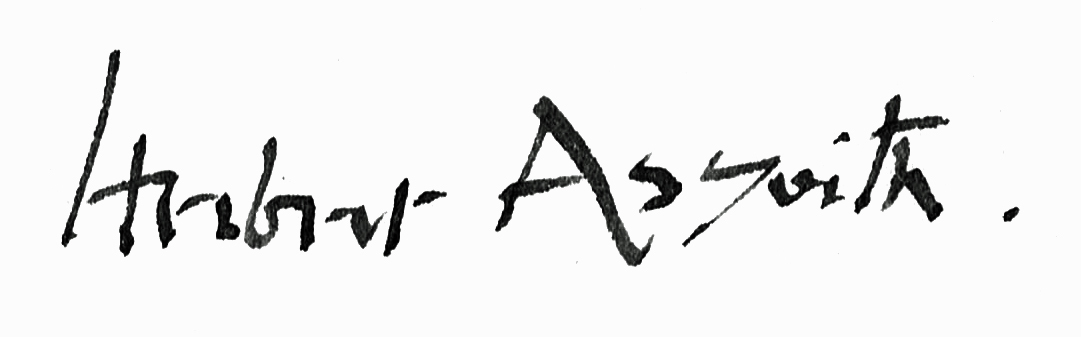
Signature of: herbert asquith